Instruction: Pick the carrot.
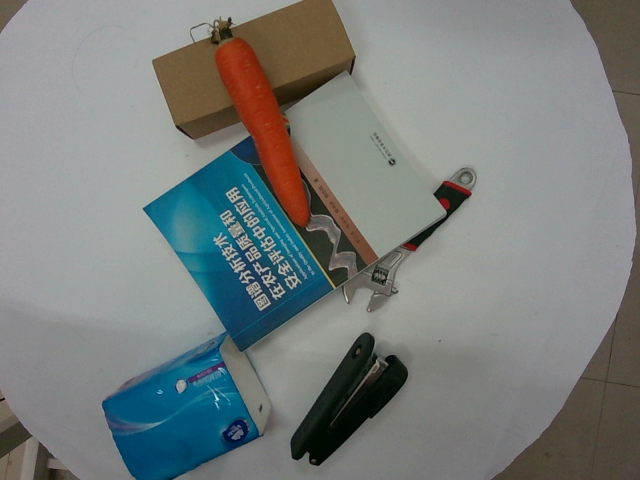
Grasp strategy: vertical